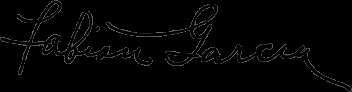
Signature of: fabián garcía